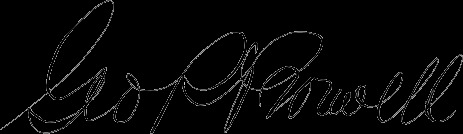
Signature of: george reeser prowell